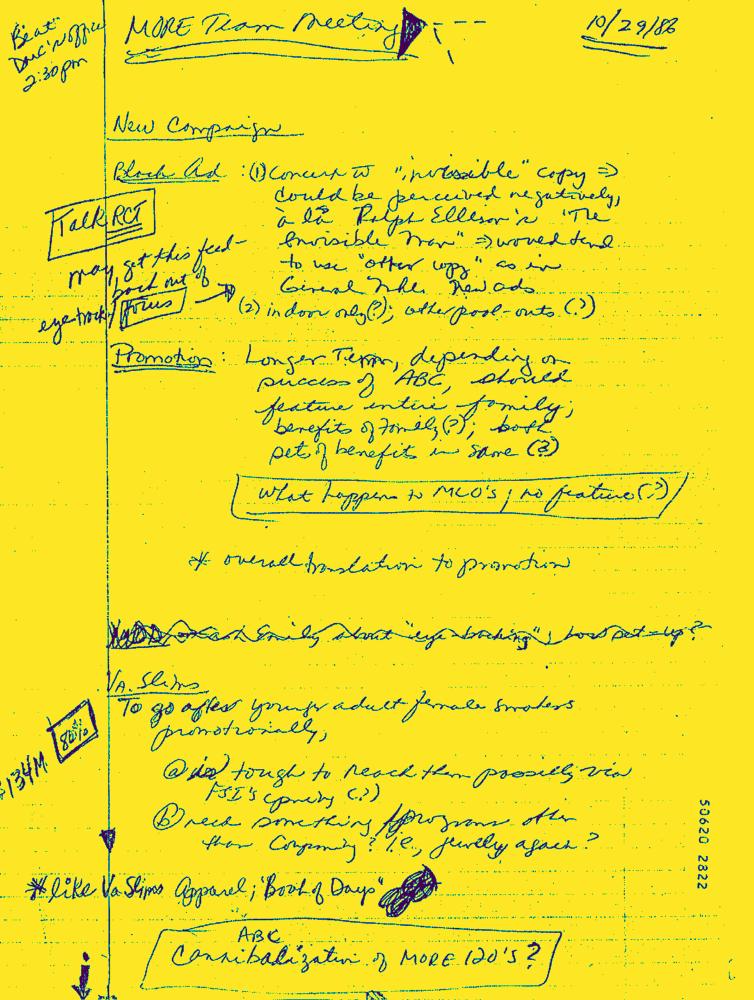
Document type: Hand-Written